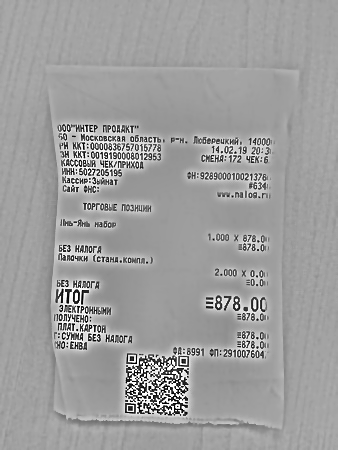
Продавец: ООО"ИНТЕР ПРОДАКТ"
ИНН: 5027205195
Товары: Палочки (сталь.компл.)
Количество: 1.000
Цена: 878.00
Сумма: 878.00
Итого: 878.00